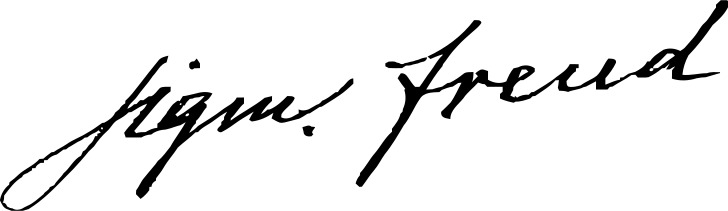
Signature of: sigmund freud